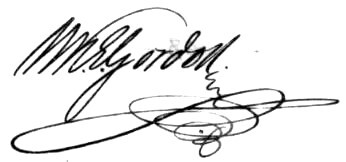
Signature of: enrique mackay gordon